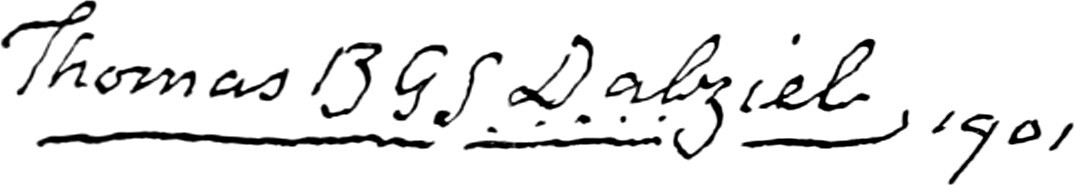
Signature of: thomas bolton gilchrist septimus dalziel